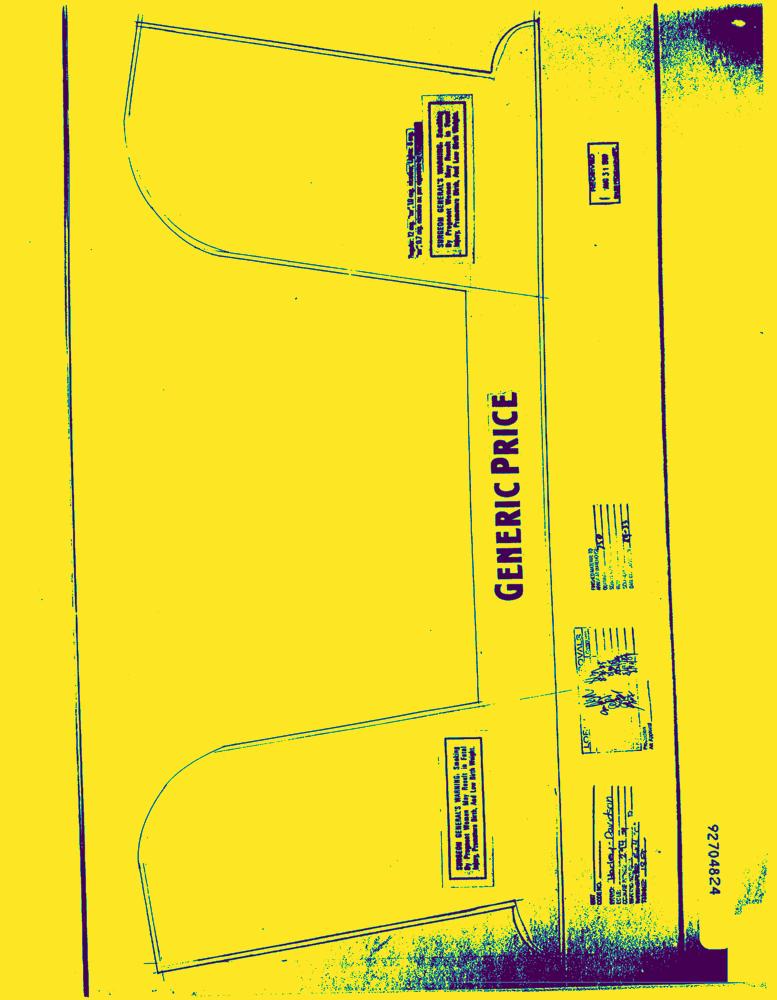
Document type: AD